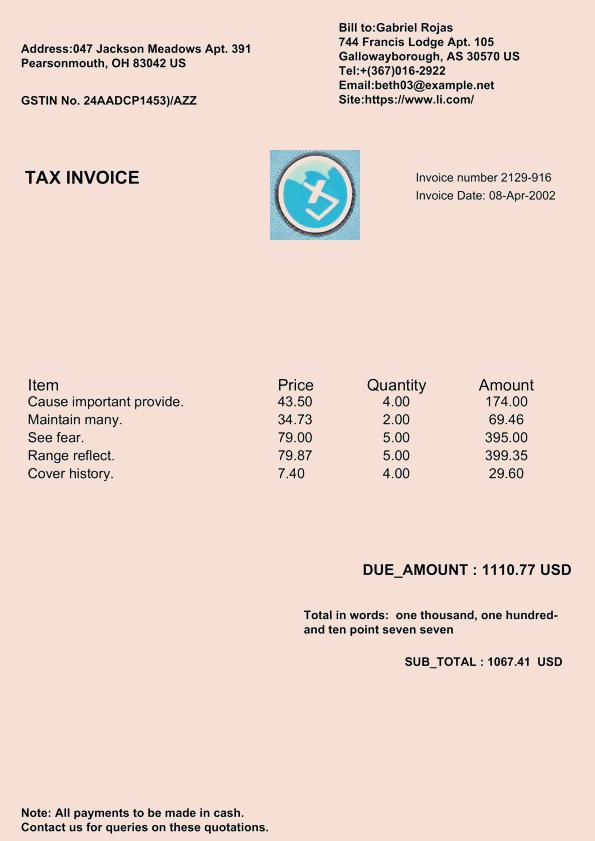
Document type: Invoice